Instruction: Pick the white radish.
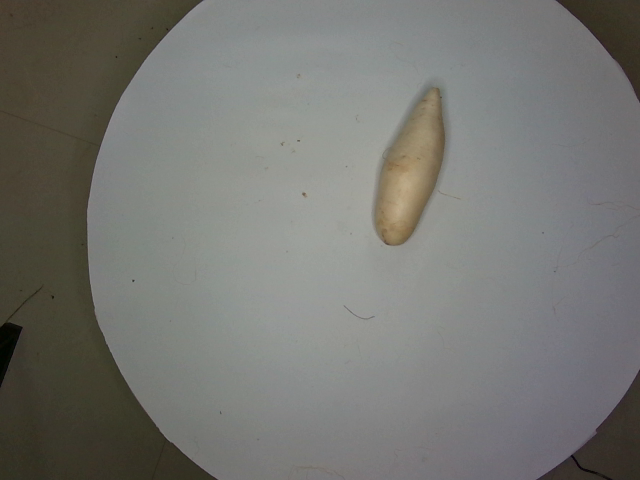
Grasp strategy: vertical